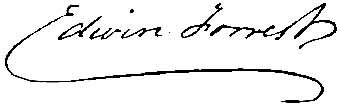
Signature of: edwin forrest